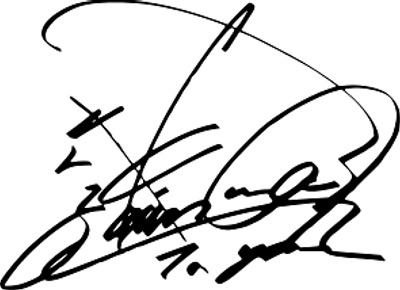
Signature of: takuya kimura